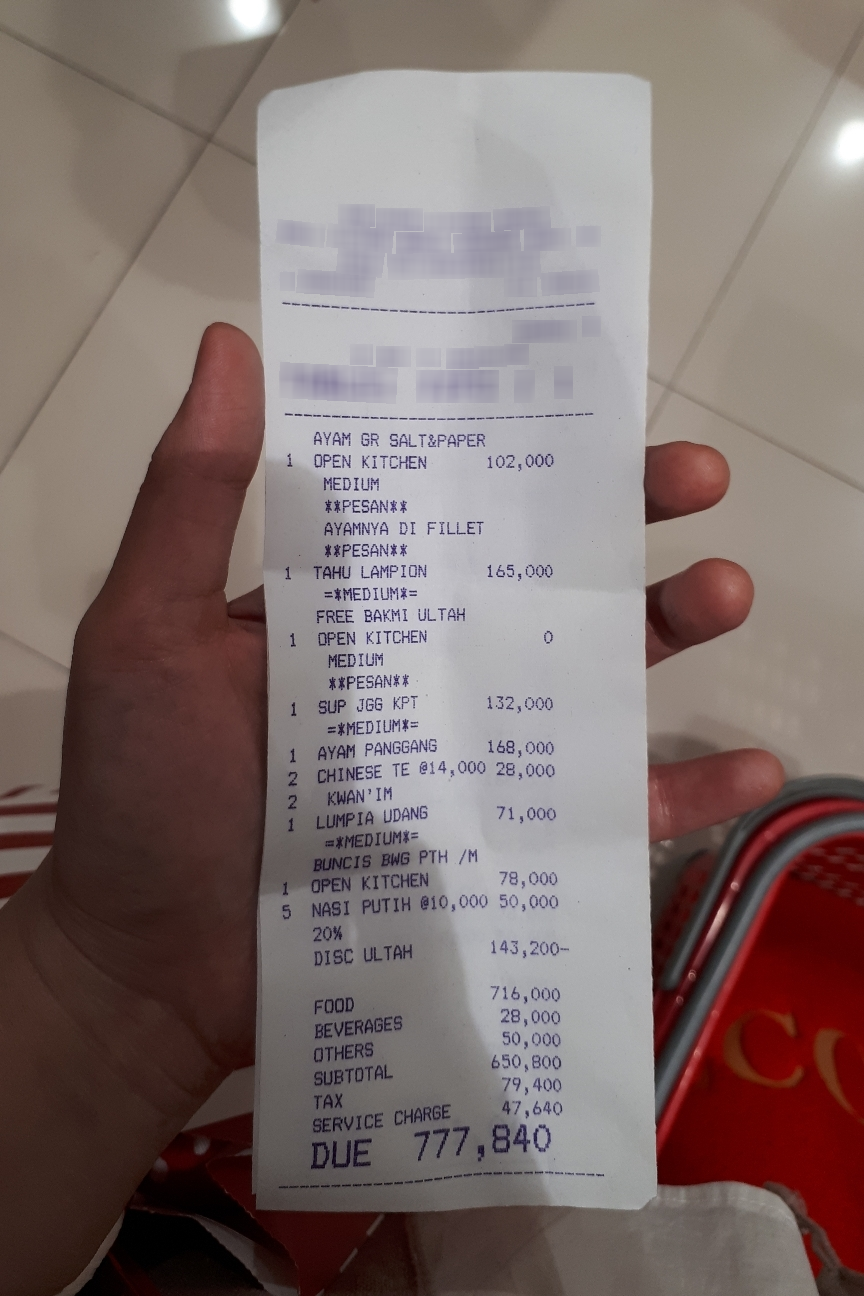
Number of items: 9
Subtotal: 650,800
Service charge: 47,640
Tax: 79,400
Other charges: 716,000 28,000 50,000
Total: 777,840
OCR text regions:
text: **PESAN**
text: **PESAN**
text: **PESAN**
text: 1
text: OPEN
text: KITCHEN
text: 102,000
text: MEDIUM
text: AYAMNYA
text: DI
text: FILLET
text: AYAM
text: GR
text: SALT&PAPER
text: 1
text: TAHU
text: LAMPION
text: 165,000
text: =*MEDIUM*=
text: FREE
text: BAKMI
text: ULTAH
text: 1
text: OPEN
text: KITCHEN
text: 0
text: MEDIUM
text: 1
text: SUP
text: JGG
text: KPT
text: 132,000
text: =*MEDIUM*=
text: 1
text: AYAM
text: PANGGANG
text: 168,000
text: 2
text: CHINESE
text: TE
text: @14,000
text: 28,000
text: 2
text: KWAN'IM
text: 1
text: LUMPIA
text: UDANG
text: 71,000
text: =*MEDIUM*=
text: BUNCIS
text: BWG
text: PTH
text: /M
text: 1
text: OPEN
text: KITCHEN
text: 78,000
text: 5
text: NASI
text: PUTIH
text: @10,000
text: 50,000
text: FOOD
text: 716,000
text: BEVERAGES
text: 28,000
text: OTHERS
text: 50,000
text: 20%
text: DISC
text: ULTAH
text: 143,200 -
text: SUBTOTAL
text: 650,800
text: 79,400
text: TAX
text: CHARGE
text: 47,640
text: SERVICE
text: DUE
text: 777,840